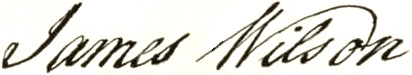
Signature of: james wilson